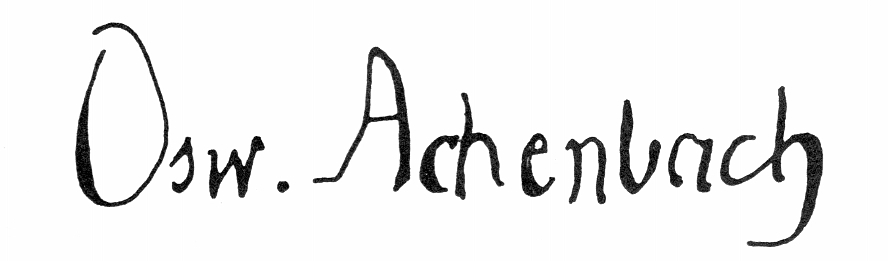
Signature of: oswald achenbach